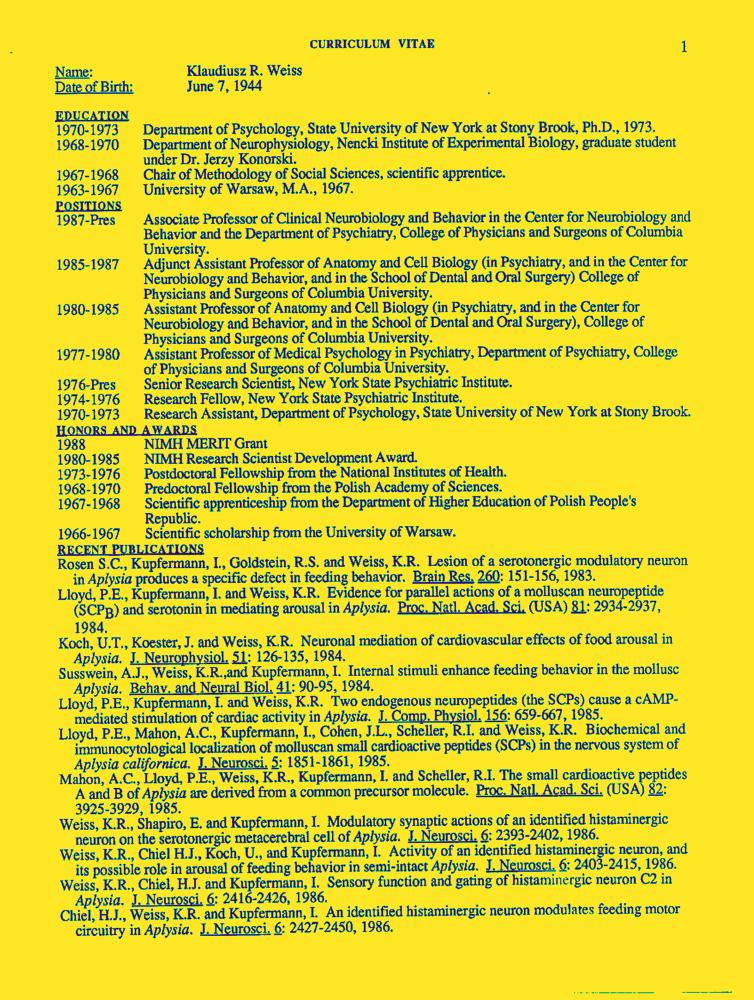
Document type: Resume-Doc